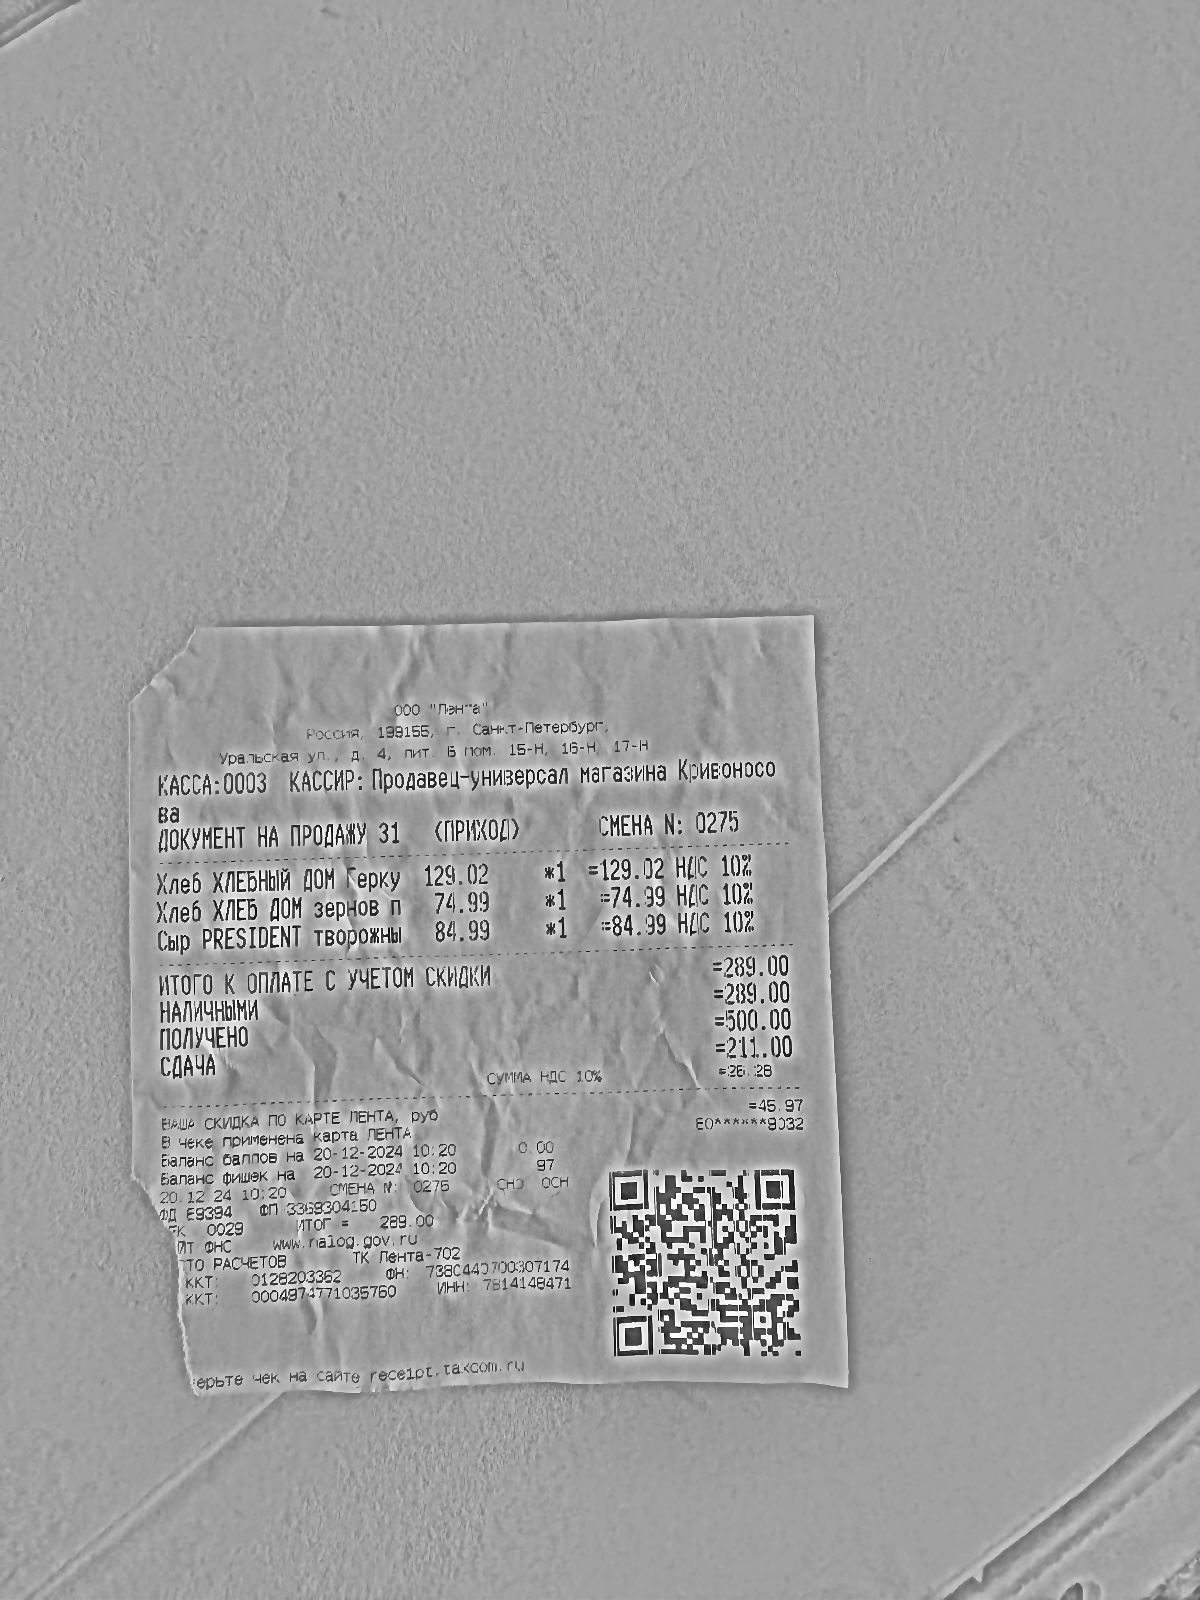
Продавец: ООО "Лента"
ИНН: 7814149471
Дата: 20-12-2024
Товары: Хлеб ХЛЕБНЫЙ ДОМ Герку; Хлеб ХЛЕБ ДОМ зерновое п; Сыр PRESIDENT творожный
Количество: 1.000; 1.000; 1.000
Цена: 129.02; 74.99; 84.99
Сумма: 129.02; 74.99; 84.99
Итого: 289.00